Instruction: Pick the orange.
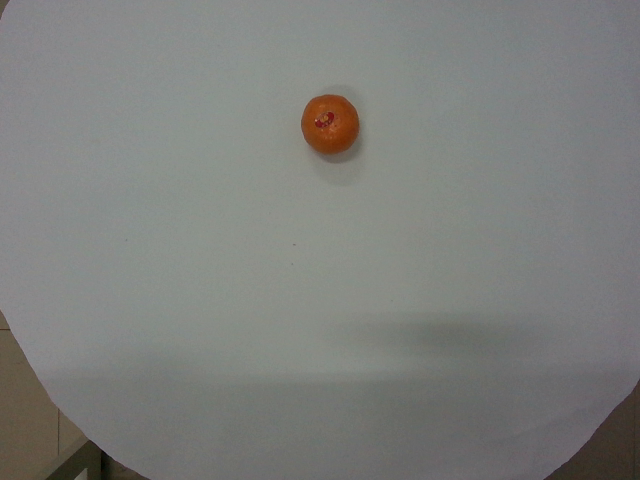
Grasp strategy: vertical